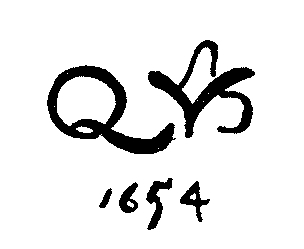
Signature of: quirijn van brekelenkam